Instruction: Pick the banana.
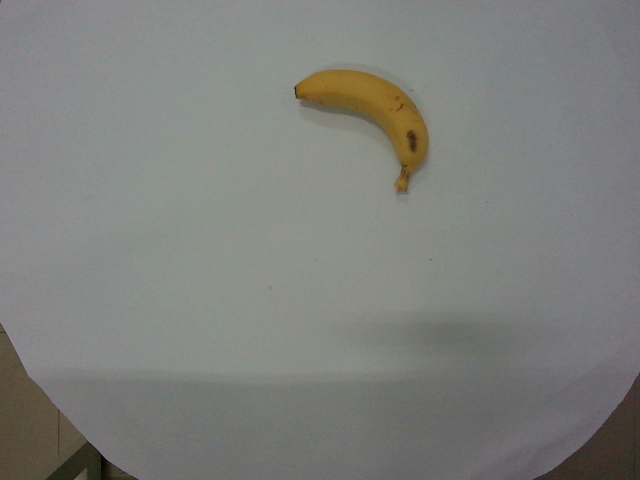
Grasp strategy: vertical